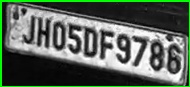
License plate number: JH 05DF 9786